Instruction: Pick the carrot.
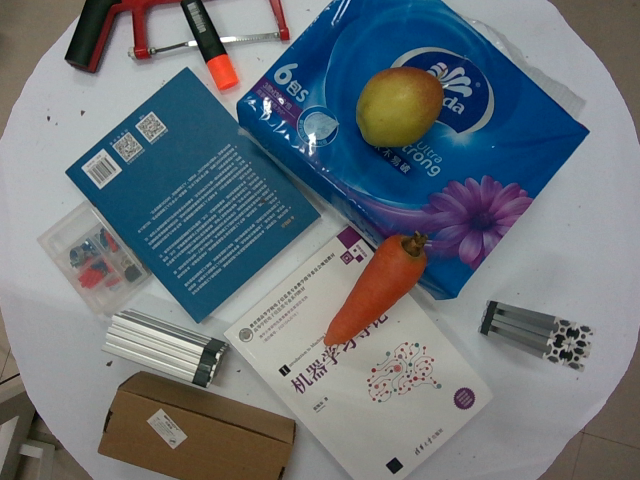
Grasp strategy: vertical